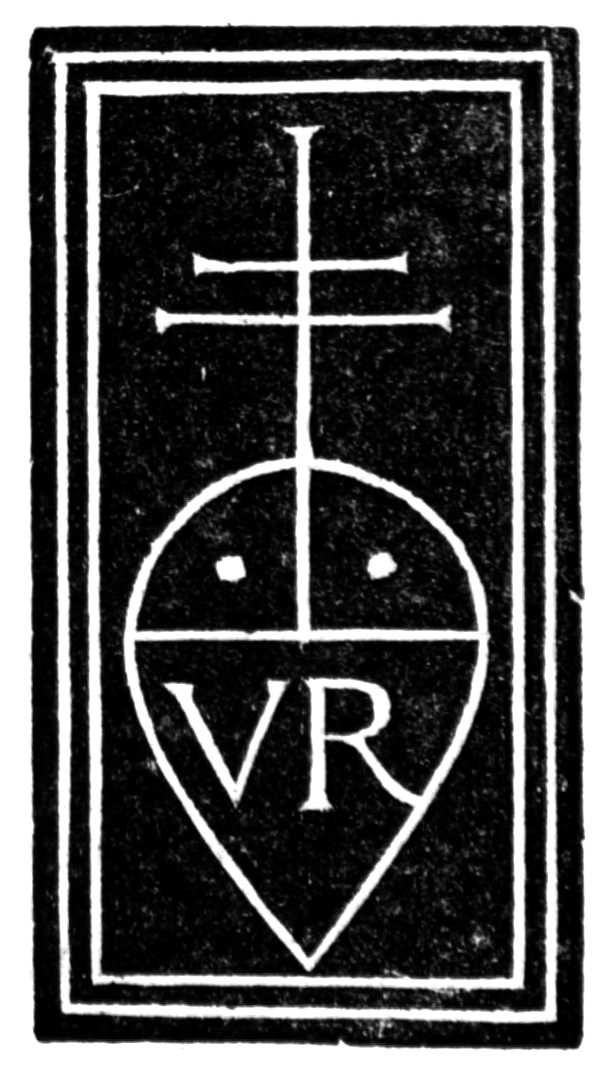
Signature of: ugo rugerius